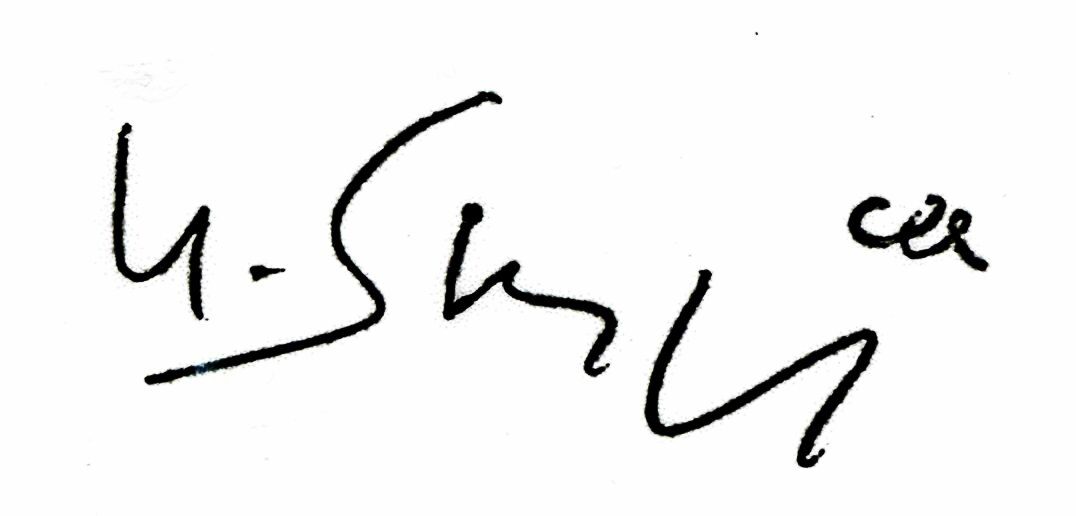
Signature of: gustave singier